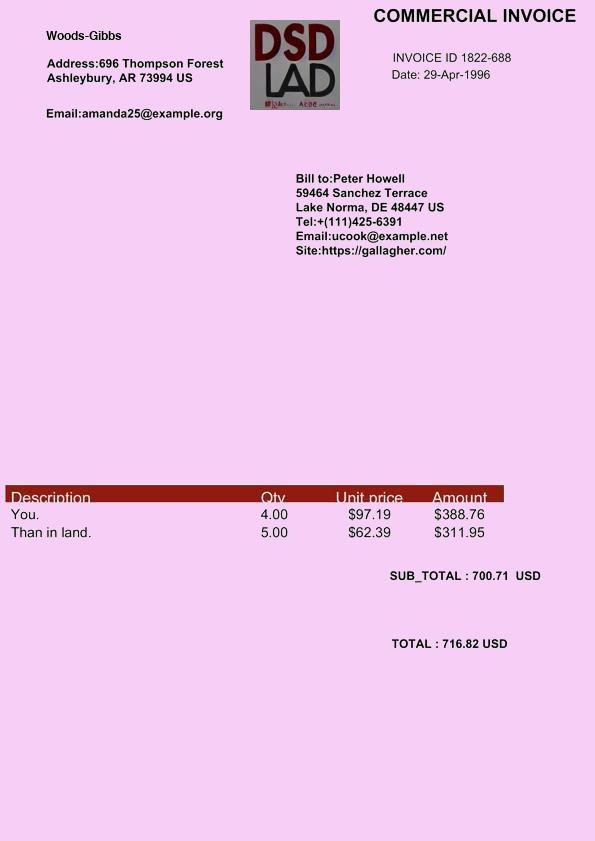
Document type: Invoice